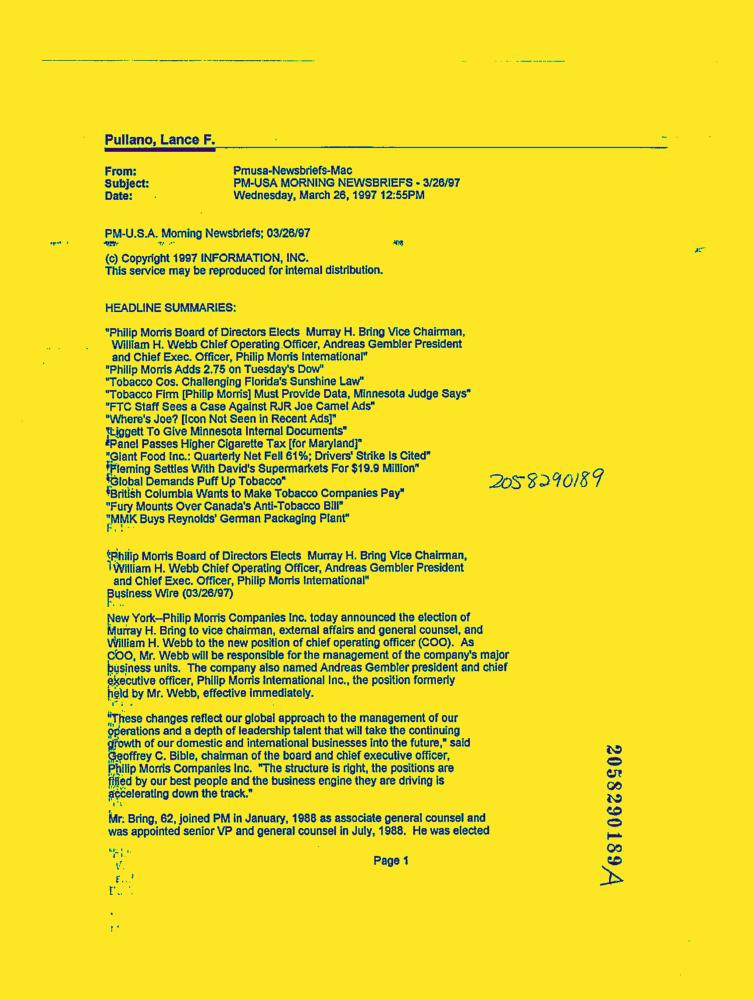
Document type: News-Article